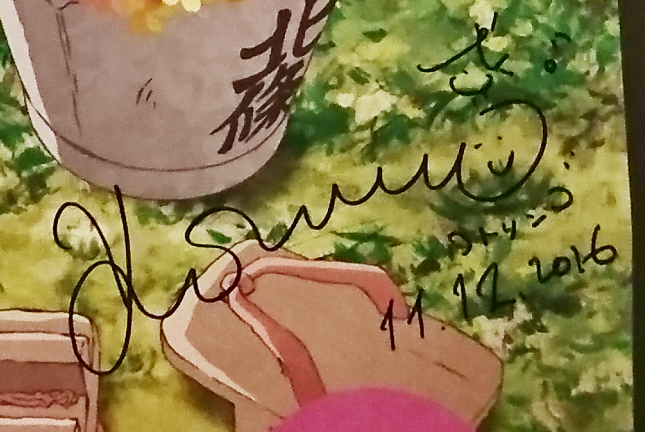
Signature of: kotringo